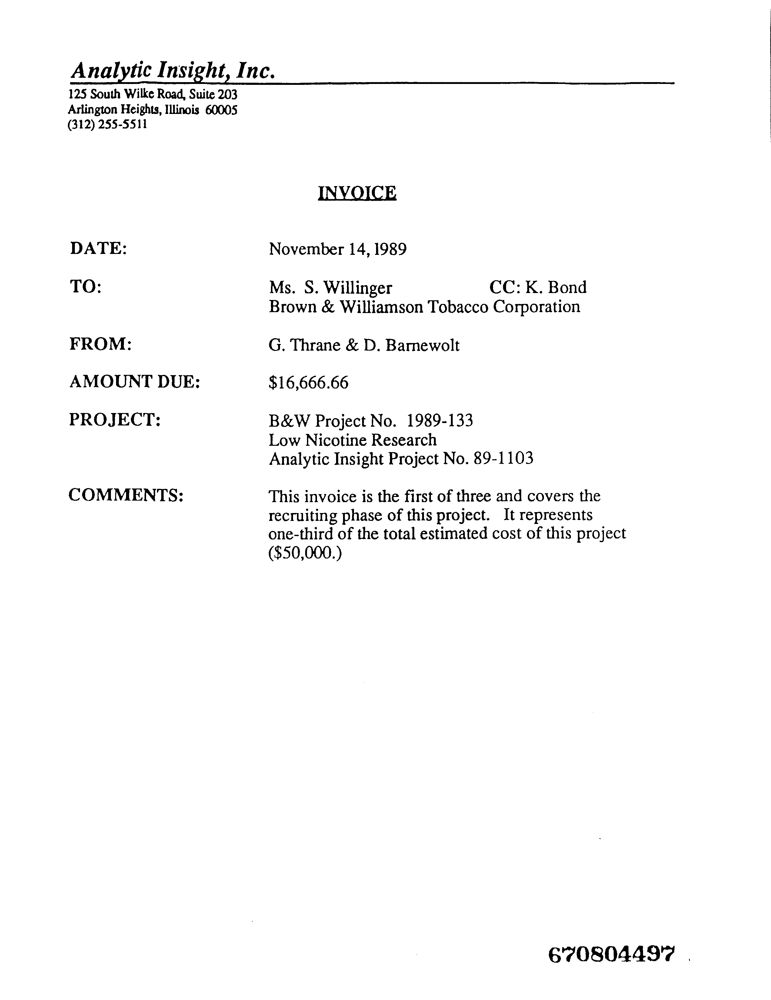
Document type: Invoice